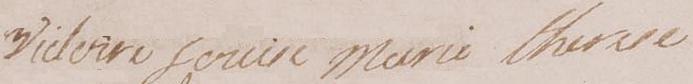
Signature of: princess victoire of france